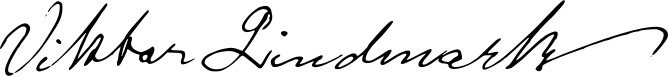
Signature of: viktor lindmark